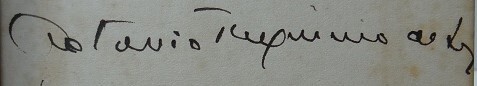
Signature of: otávio tarquínio de sousa